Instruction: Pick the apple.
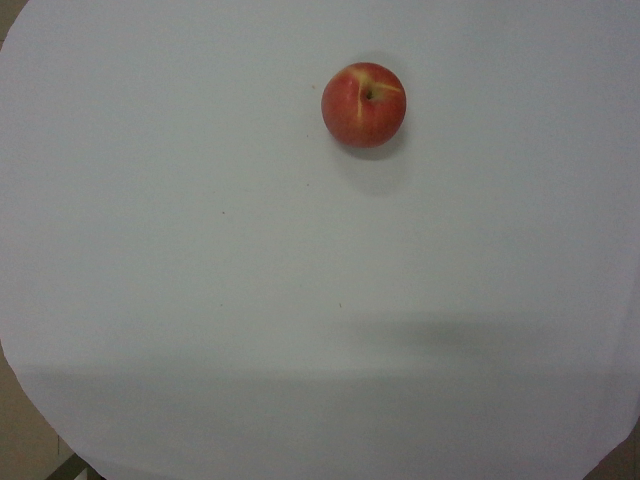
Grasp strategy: vertical